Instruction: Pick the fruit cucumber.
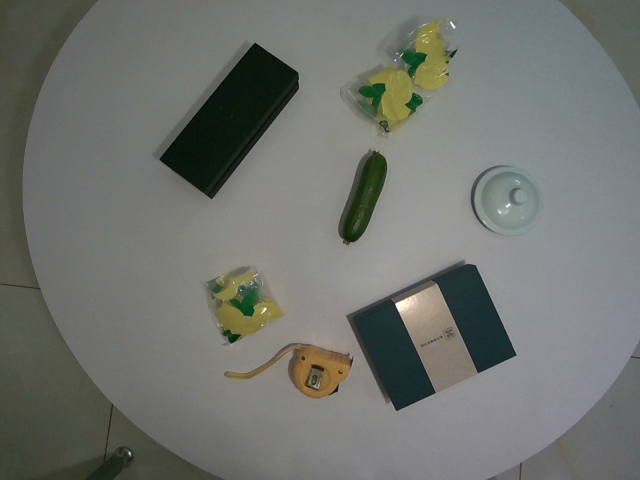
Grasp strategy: vertical